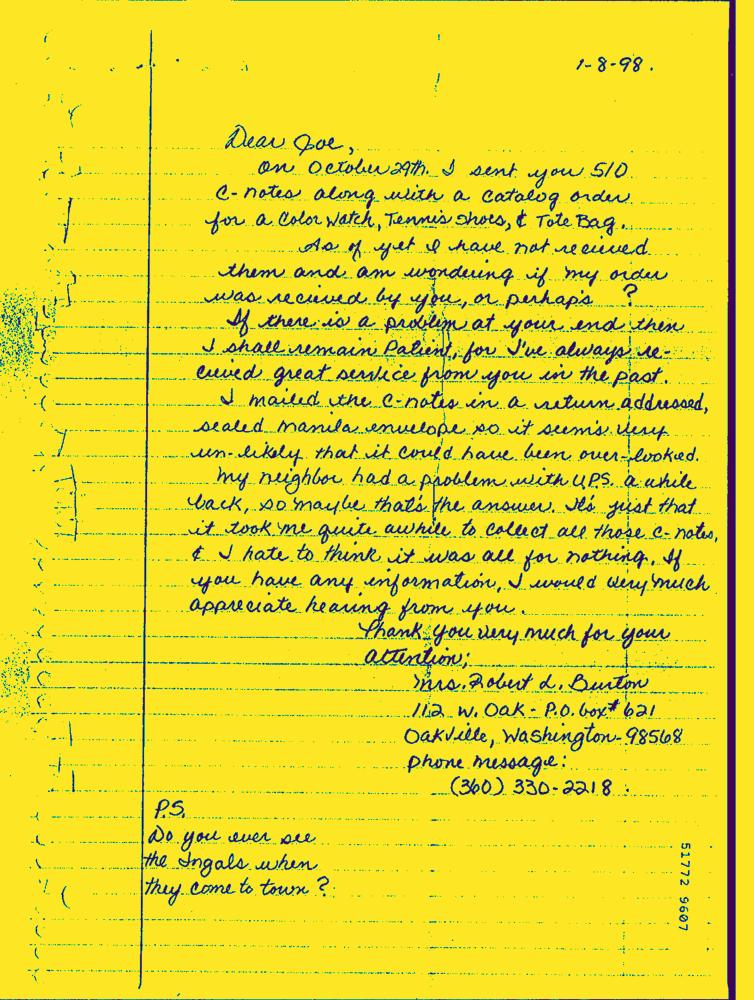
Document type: Hand-Written